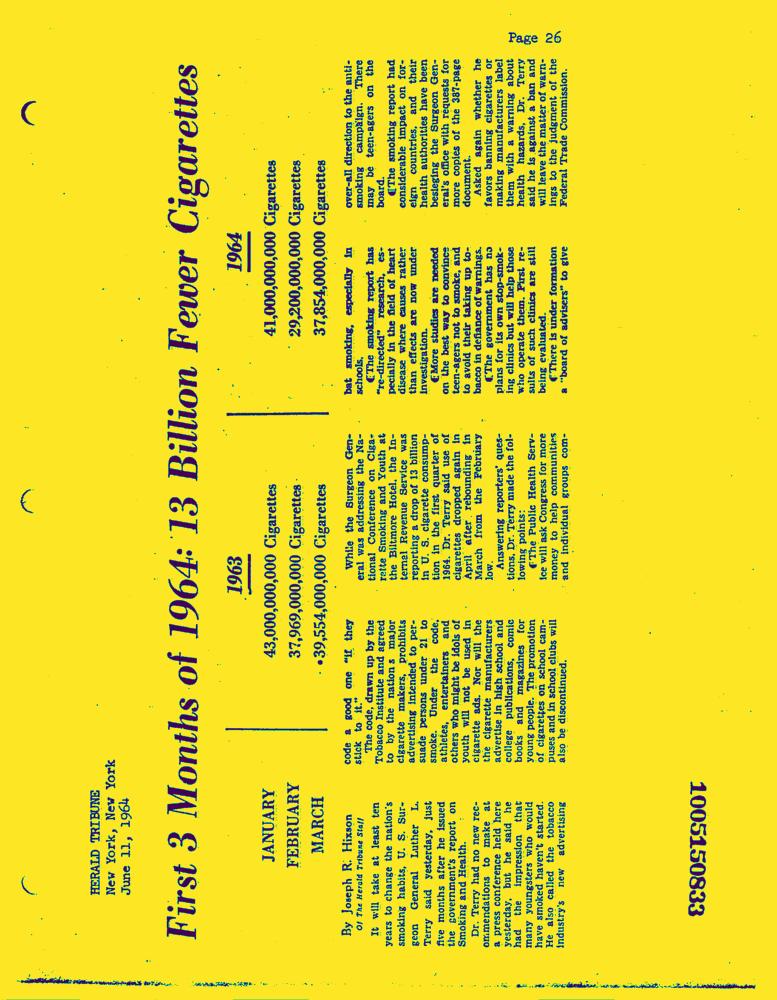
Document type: News-Article